Question: Can you provide the account number mentioned in the document?
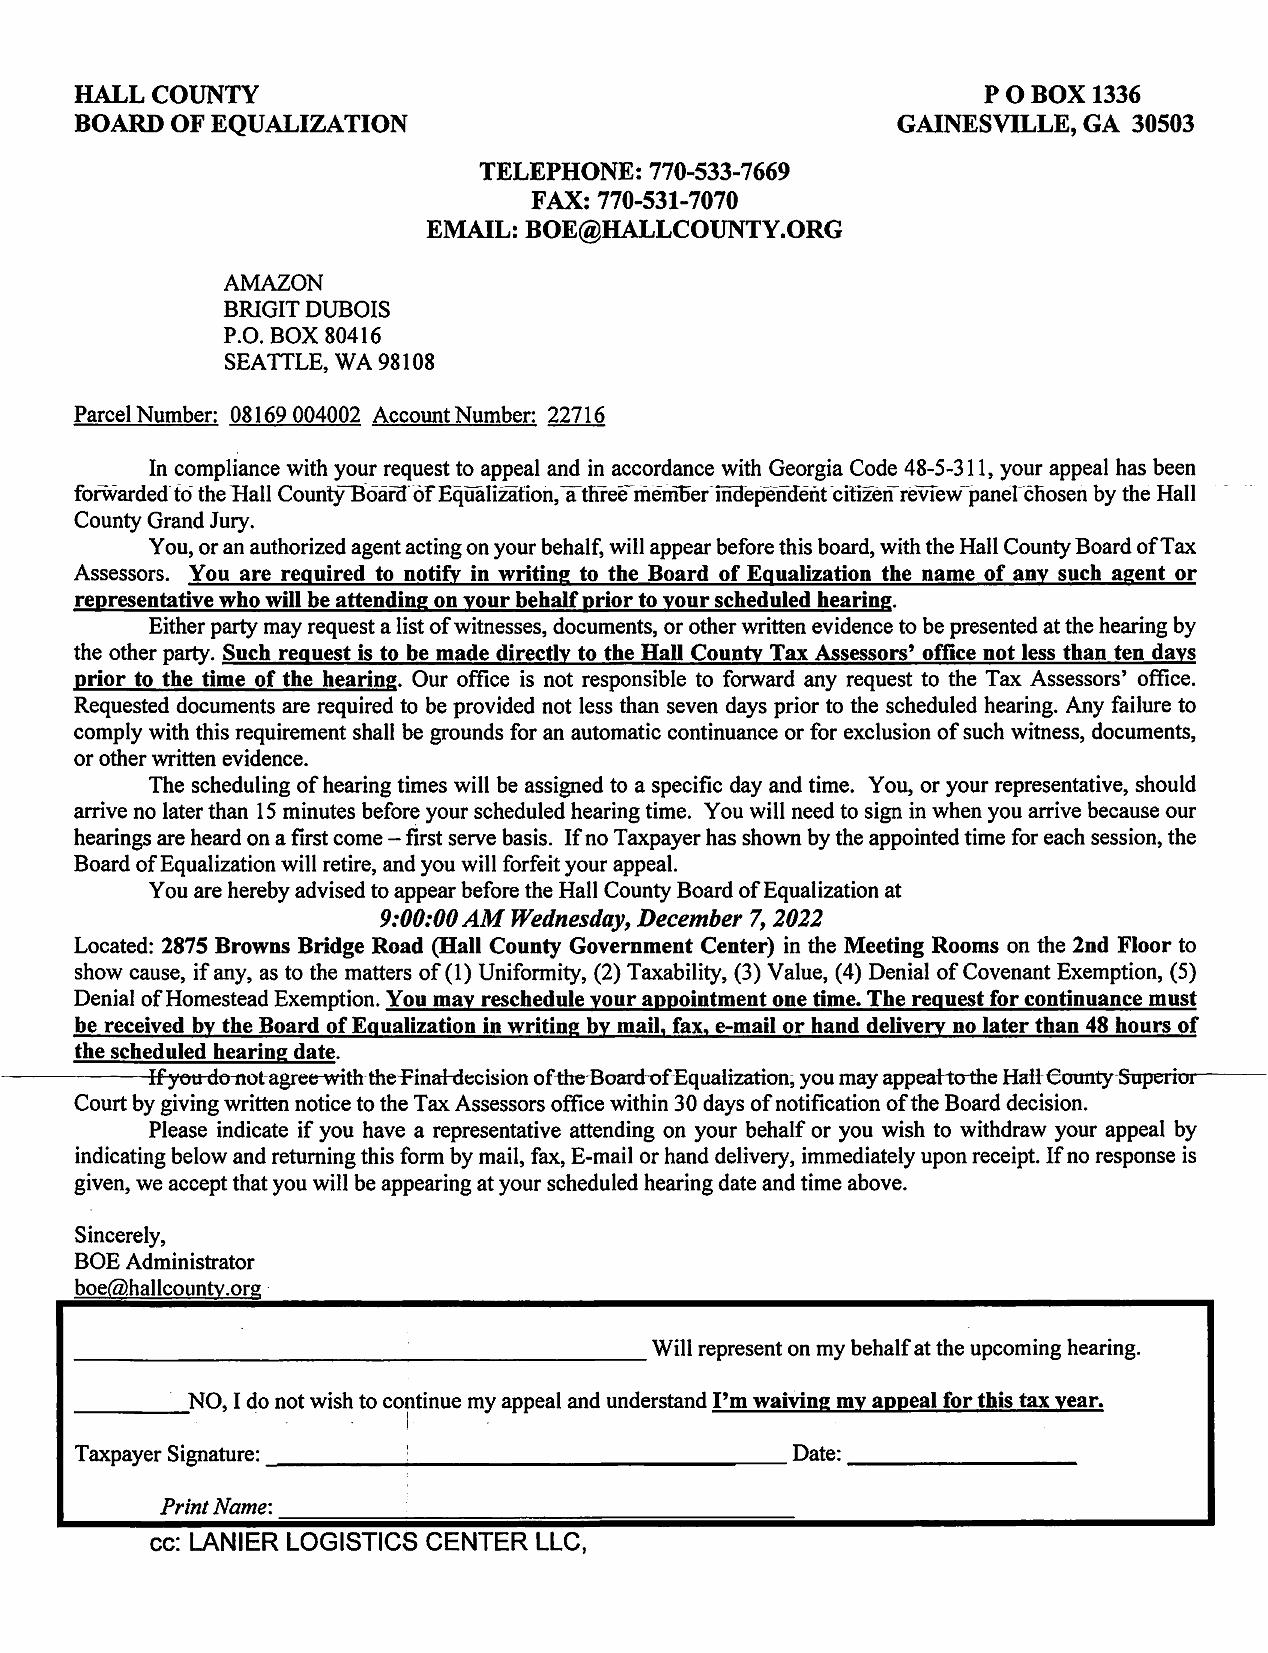
Answer: "22716"